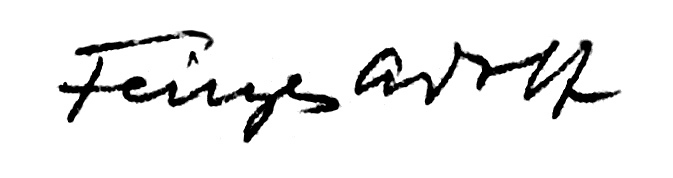
Signature of: adolf fényes